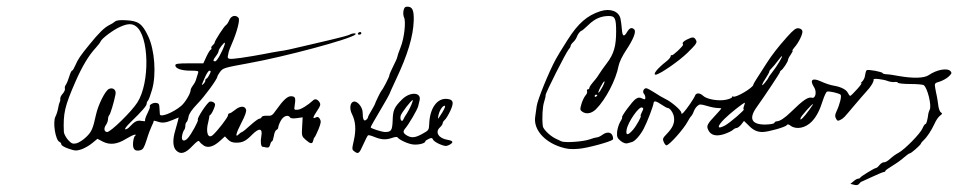
Signature of: arturo de córdova